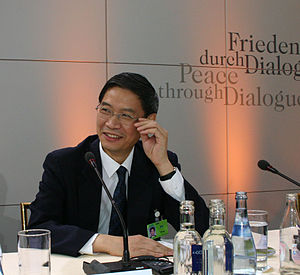
Deutsch: 42. Münchner Sicherheitskonferenz 2006: Zhijun Zhang, Stellvertretender Minister, Internationale Abteilung, Zentralkomitee der Kommunistischen Partei Chinas, Volksrepublik China. English: 42nd Munich Security Conference 2006: Zhijun Zhang, Vice-Minister, International Department, Central Committee of the Communist Party of China, People's Republik of China.